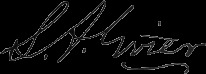
Signature of: samuel andrew grier